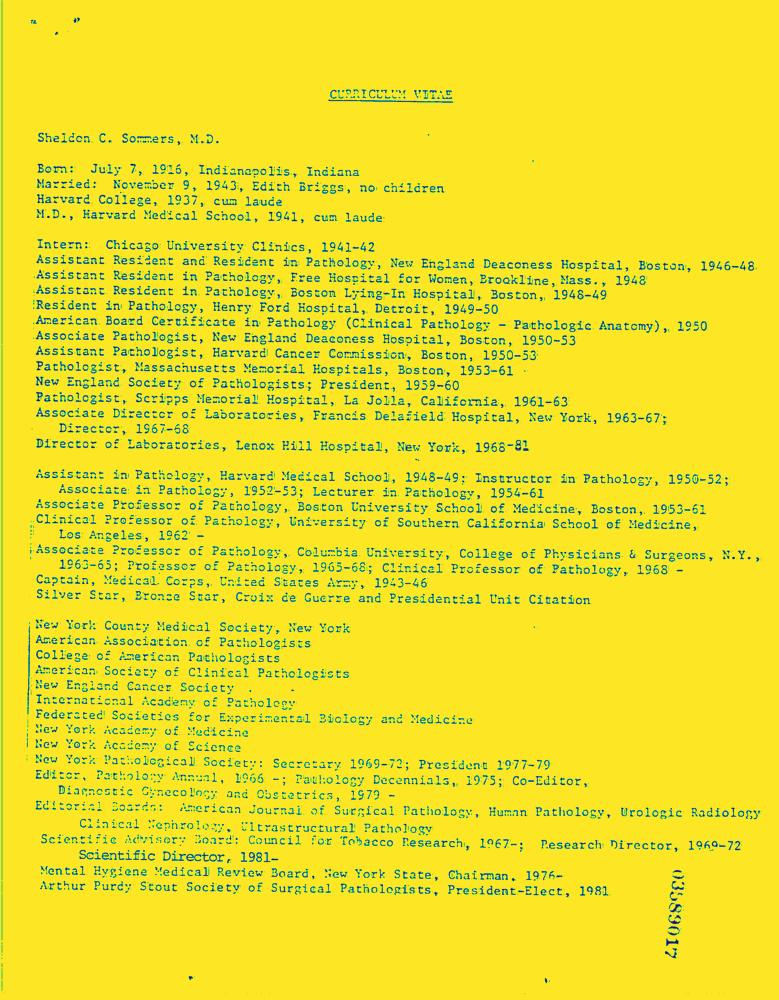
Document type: Resume-Doc